Question: What is the address or location of the property listed in the document?
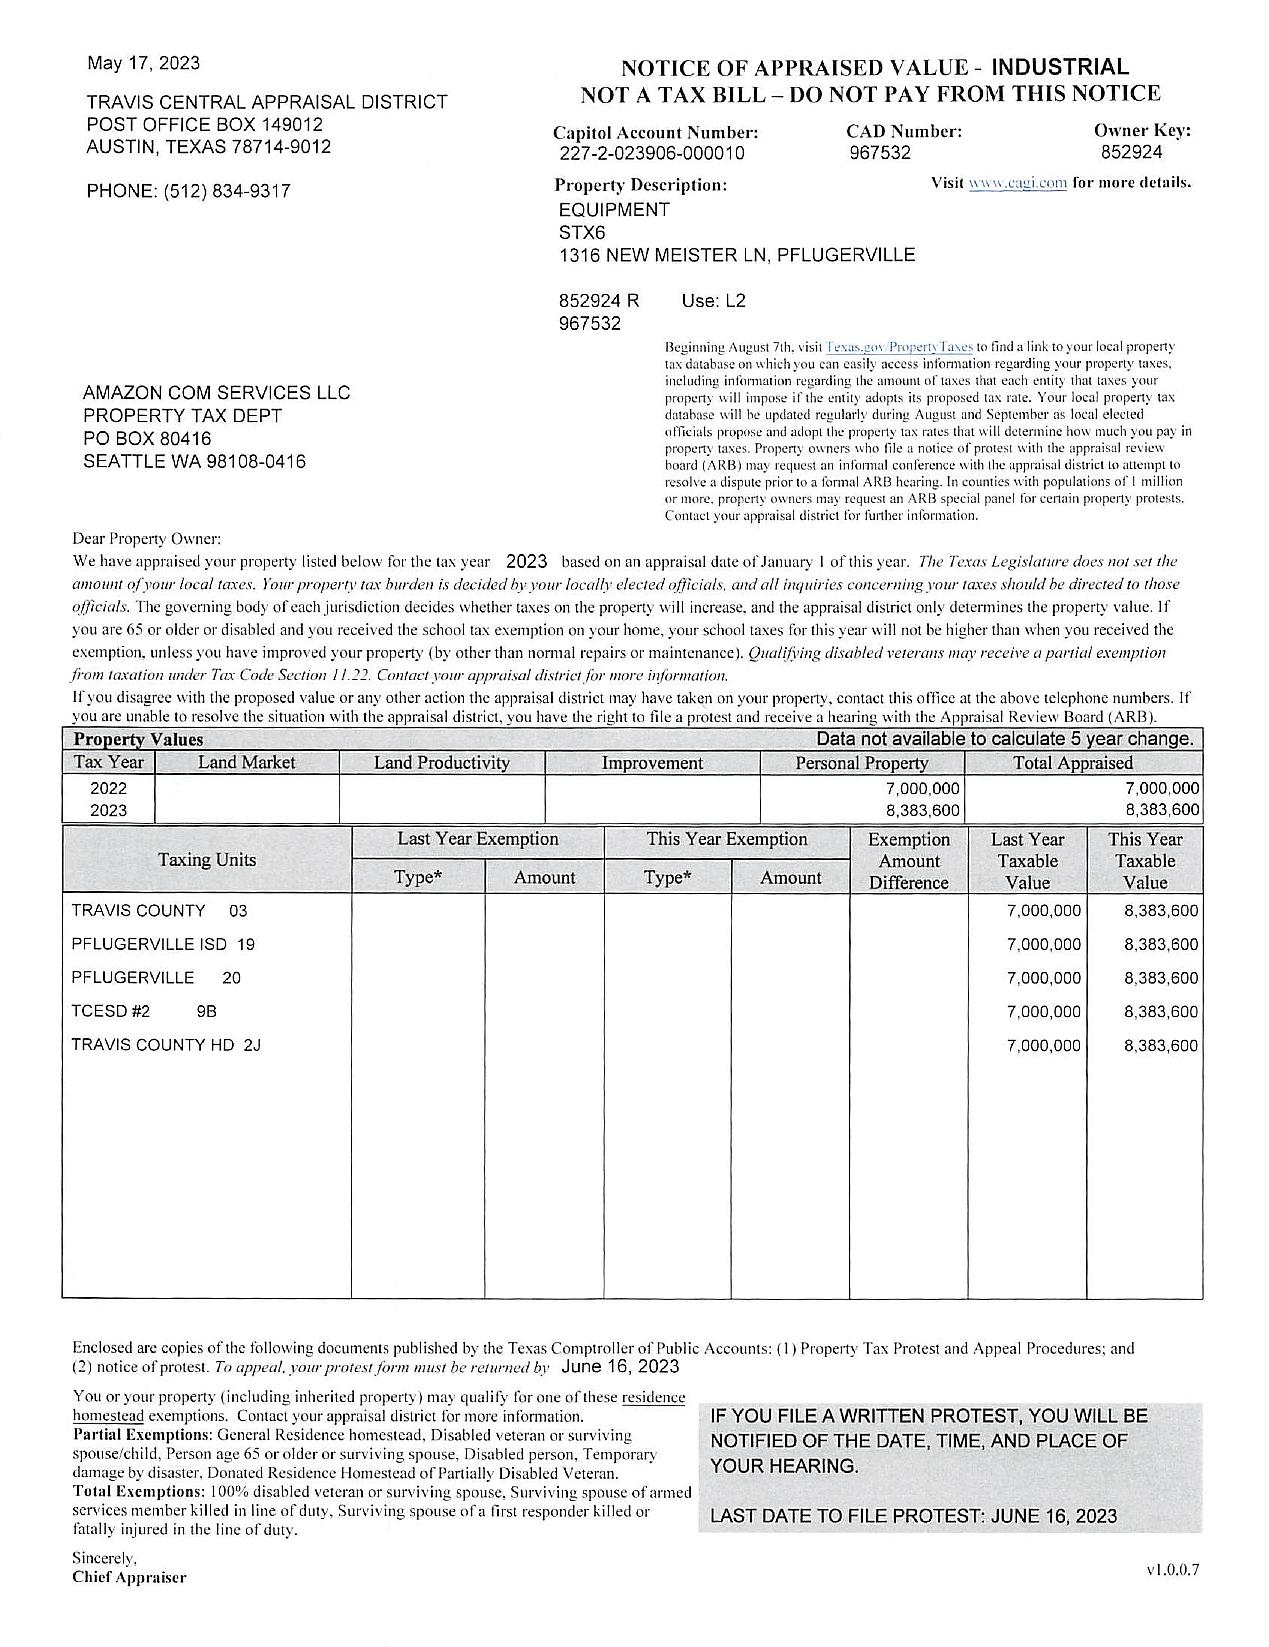
Answer: "1316 NEW MEISTER LN, PFLUGERVILLE"